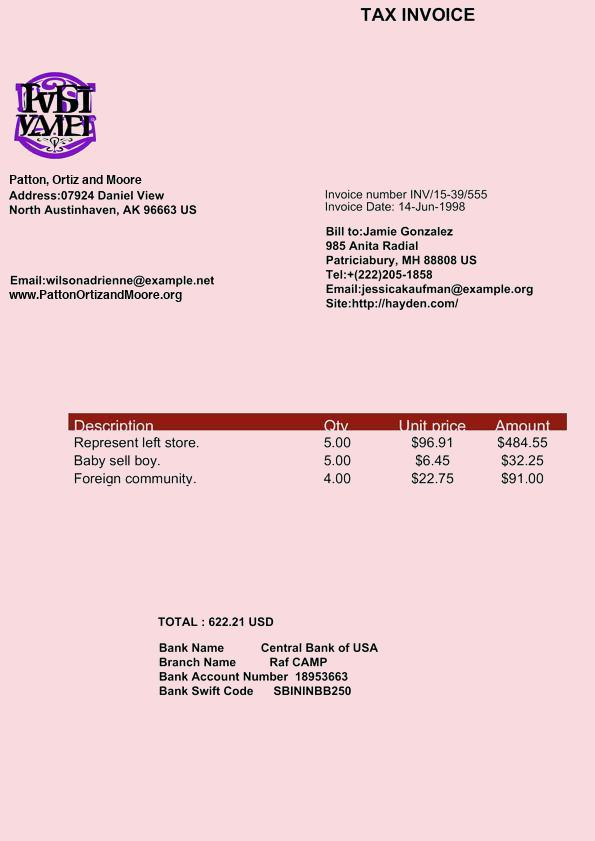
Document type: Invoice